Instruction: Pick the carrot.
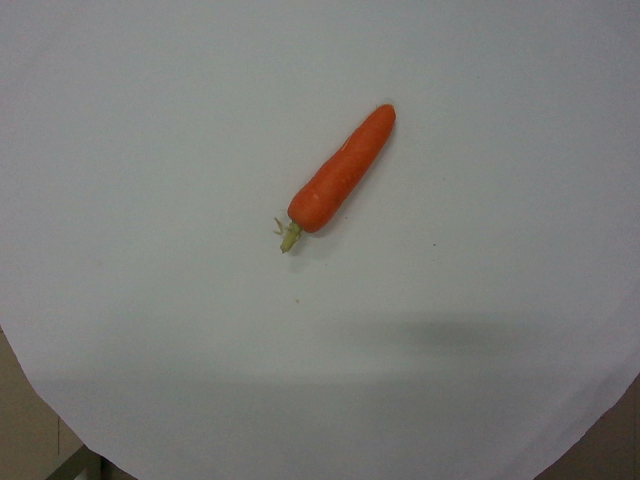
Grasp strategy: vertical